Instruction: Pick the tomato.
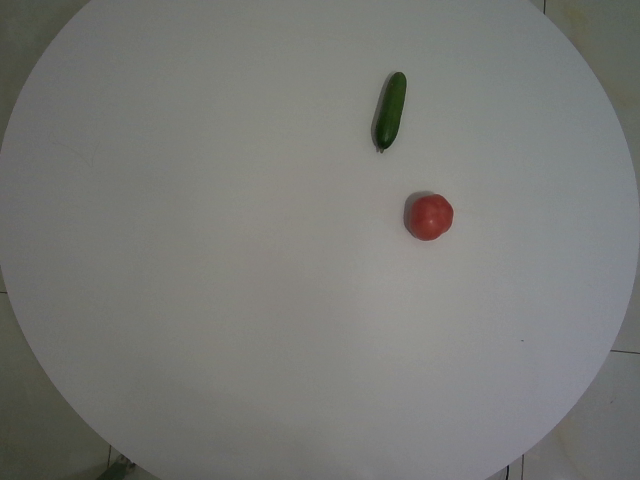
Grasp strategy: vertical